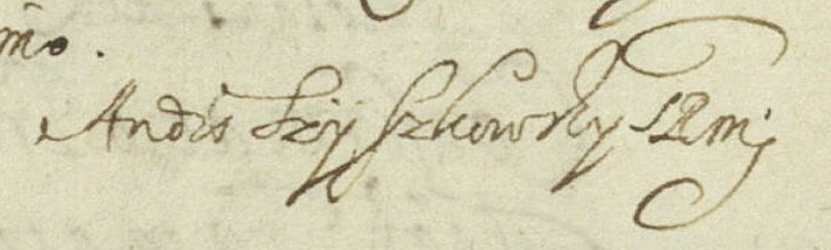
Signature of: andrzej szyszkowski